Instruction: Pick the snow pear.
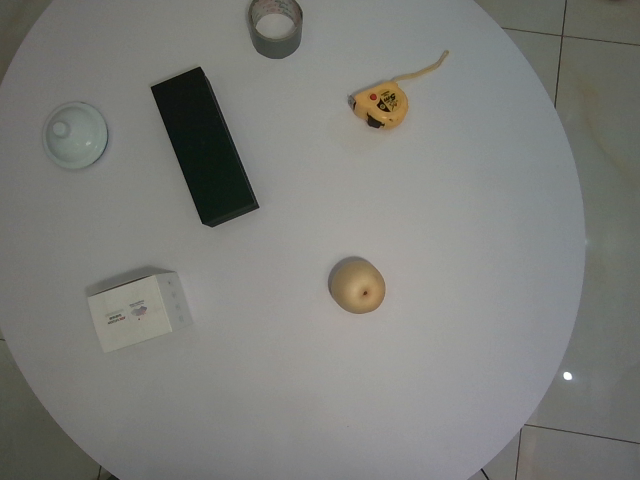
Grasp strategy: vertical